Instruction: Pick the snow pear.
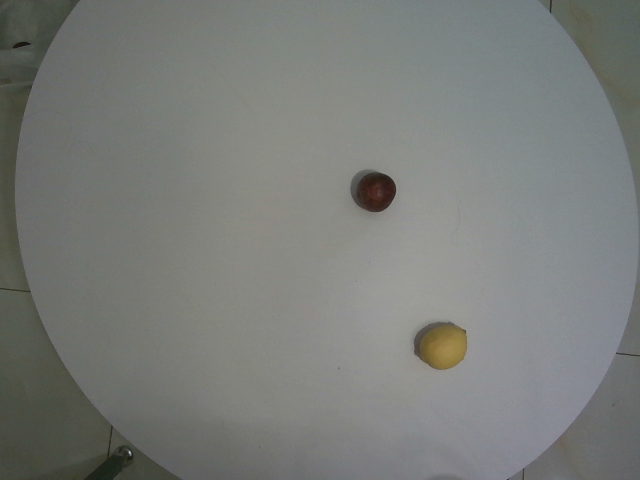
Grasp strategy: vertical